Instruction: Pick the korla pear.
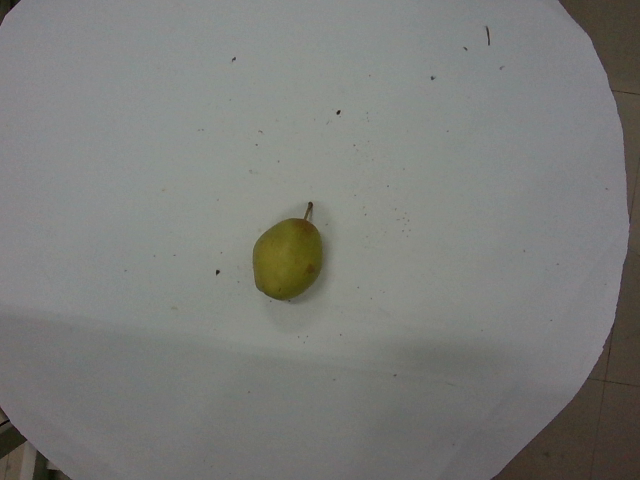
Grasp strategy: vertical